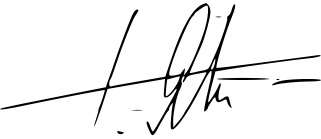
Signature of: grigory yavlinsky